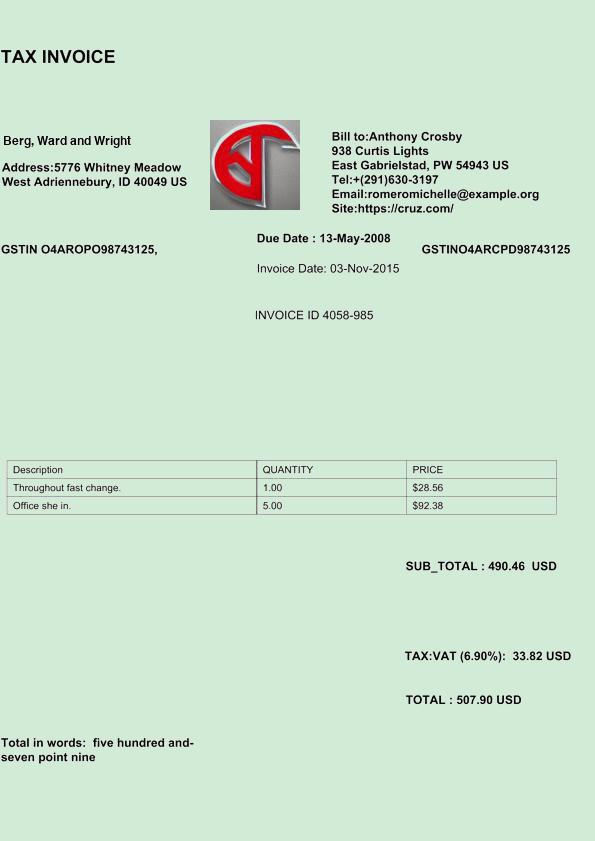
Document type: Invoice